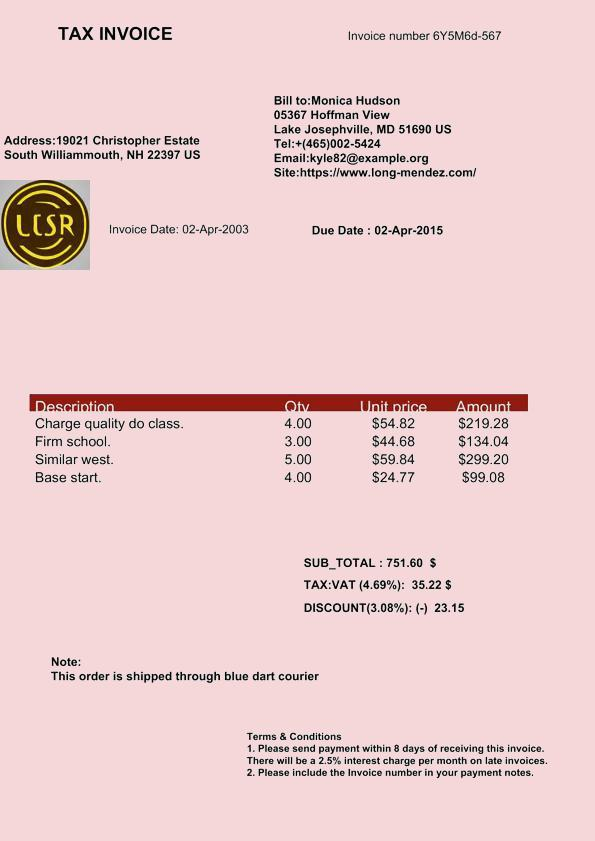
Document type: Invoice